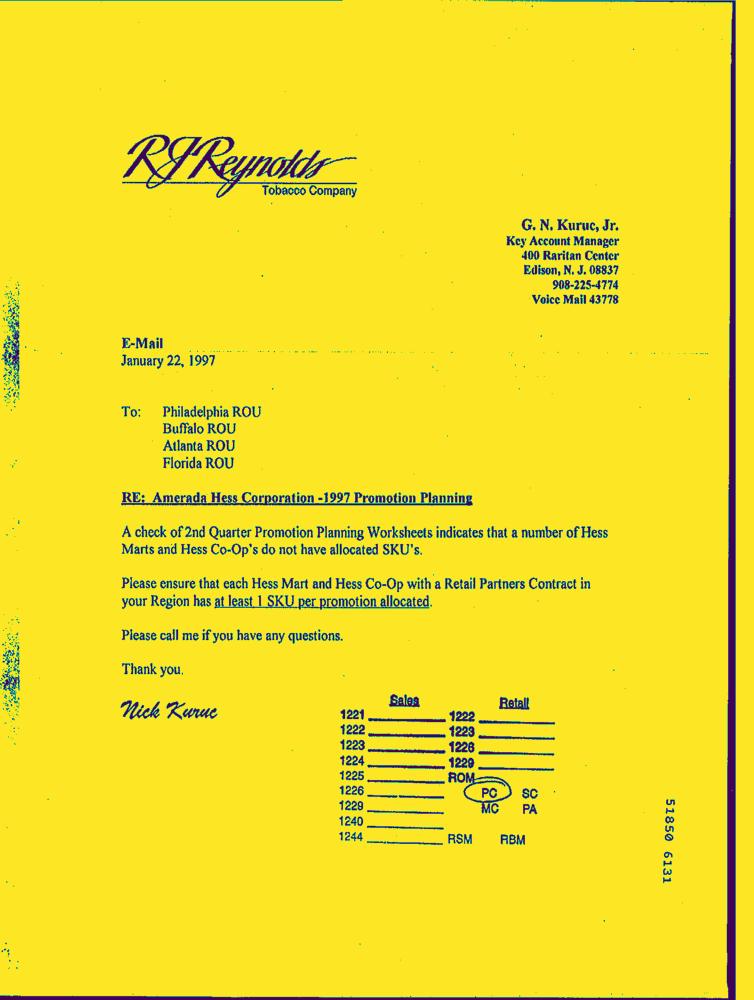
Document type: Letter-Doc